Question: What could the diagnosis suggest?
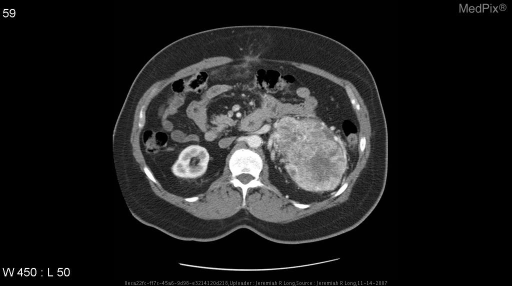
Answer: The possible diagnosis includes Renal cell carcinoma
Oncocytoma
Metastatic disease.